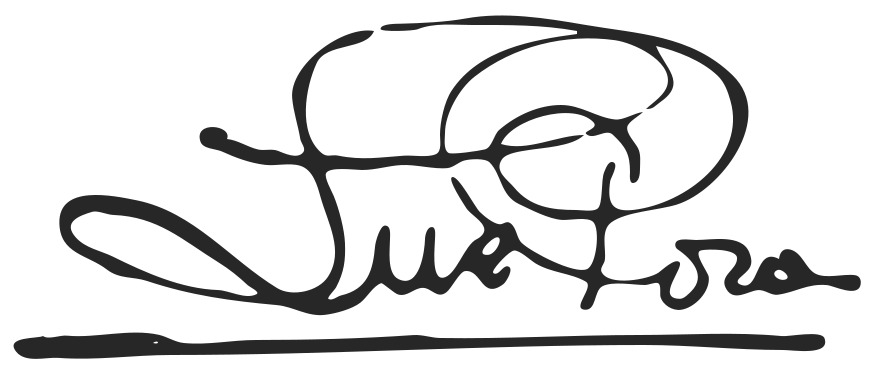
Signature of: luz pozo garza